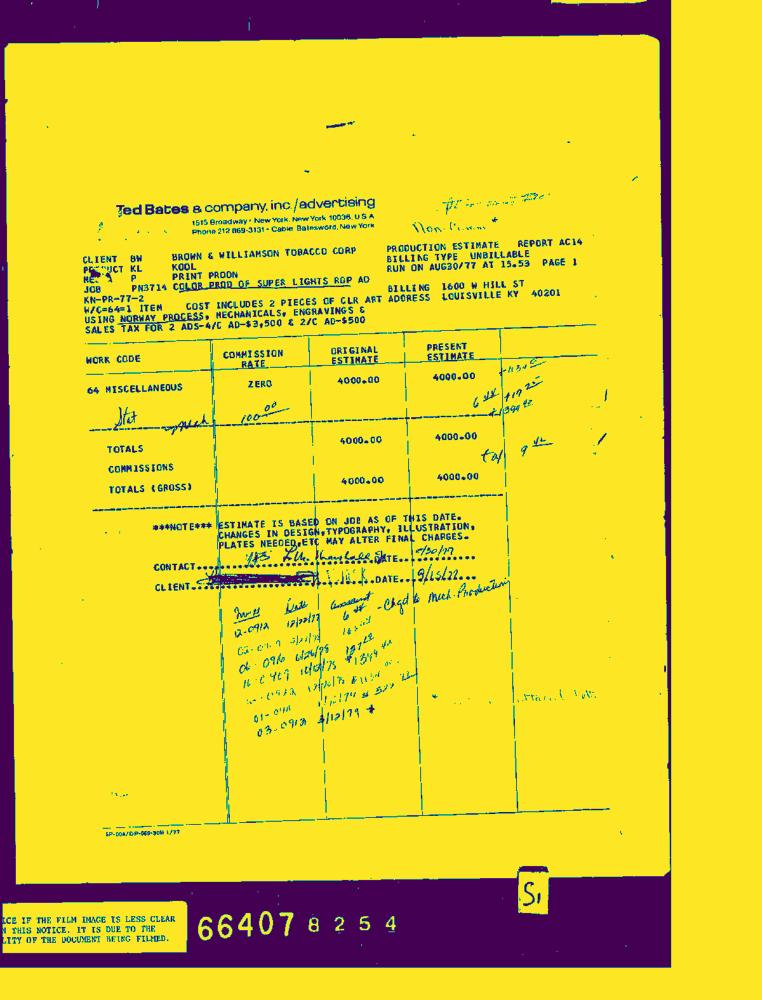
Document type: Invoice-Doc